Question: Explain the disease:
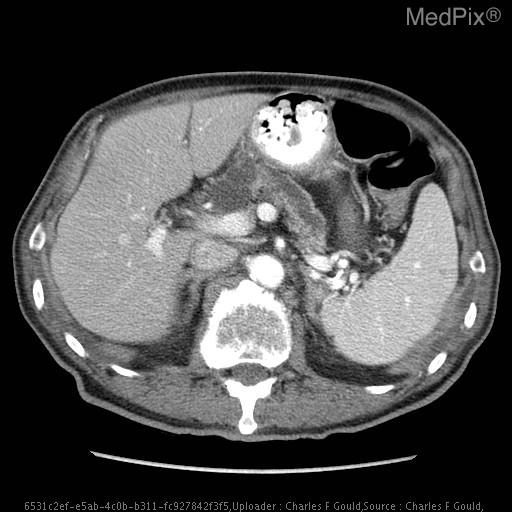
Answer: The disease is discussed as: Lesion/Condition Name: Intraductal Papillary Mucinous Neoplasm

Cell  of  Origin: Epithelial cells of the pancreas

Synonyms: IPMT, IPMN

ICD-0 code: 157.0

Associations/Predisposing  Factors: Diabetes, Pancreatitis

Common  Locations: Pancreas

Demographics: M>F, 60-80y/o.

Radiology: Multiloculated cystic lesion within the pancreas.

Prognosis  and  Treatment: Generally slow-growing.  Surgical intervention if fast growing, or younger patients.